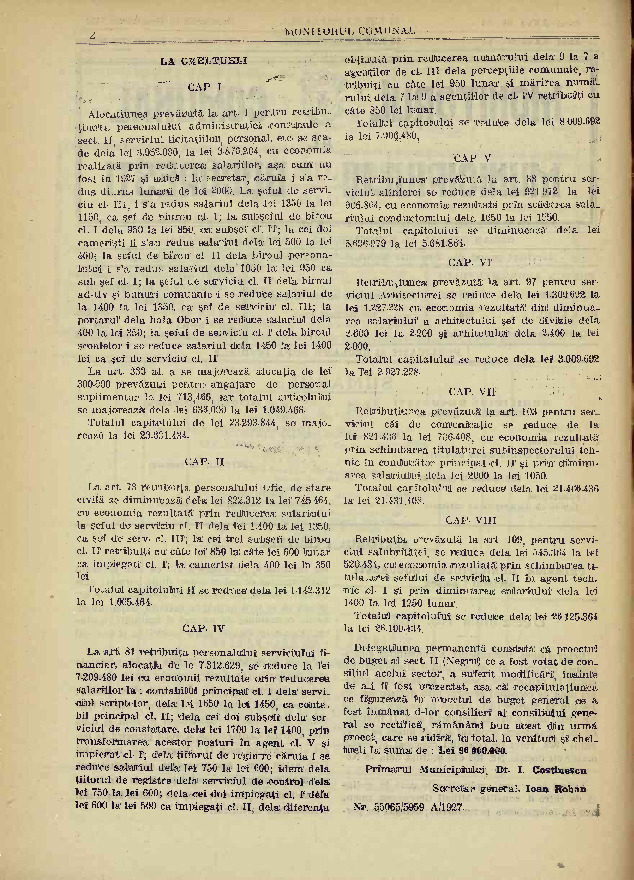
Signature of: dumitru prunariu 1